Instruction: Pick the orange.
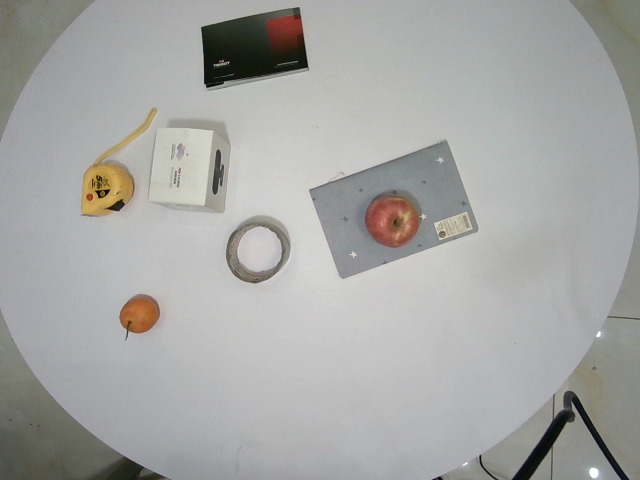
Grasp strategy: vertical